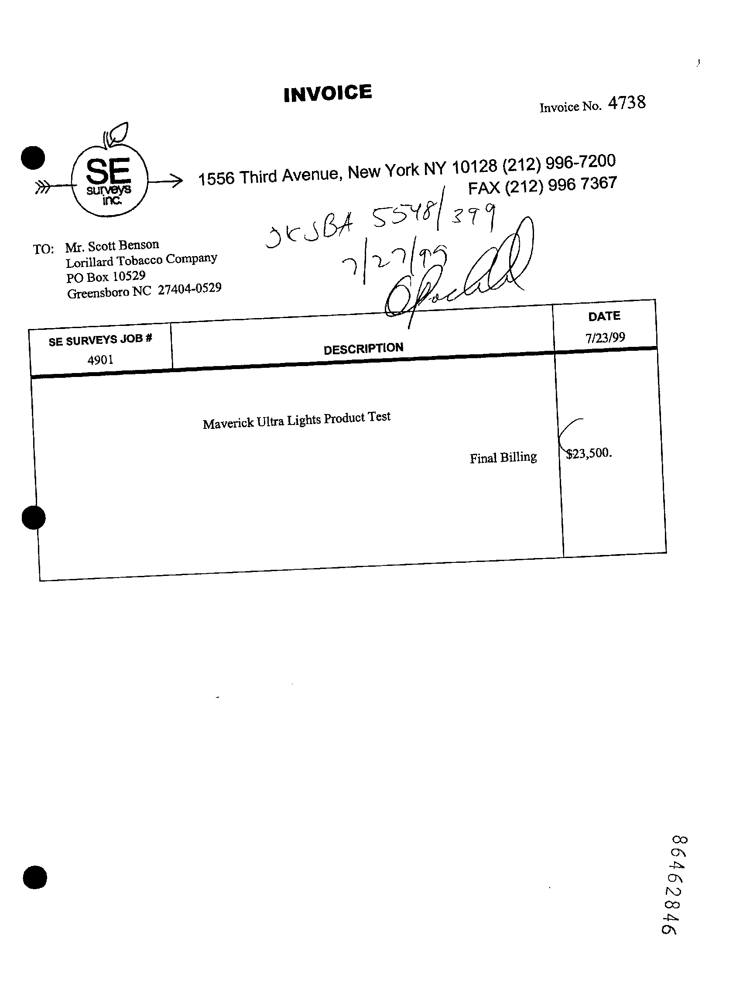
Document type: Invoice